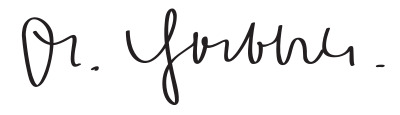
Signature of: joseph goebbels